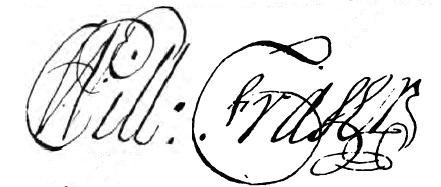
Signature of: william fraser